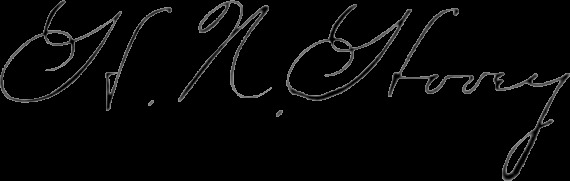
Signature of: horatio n hovey